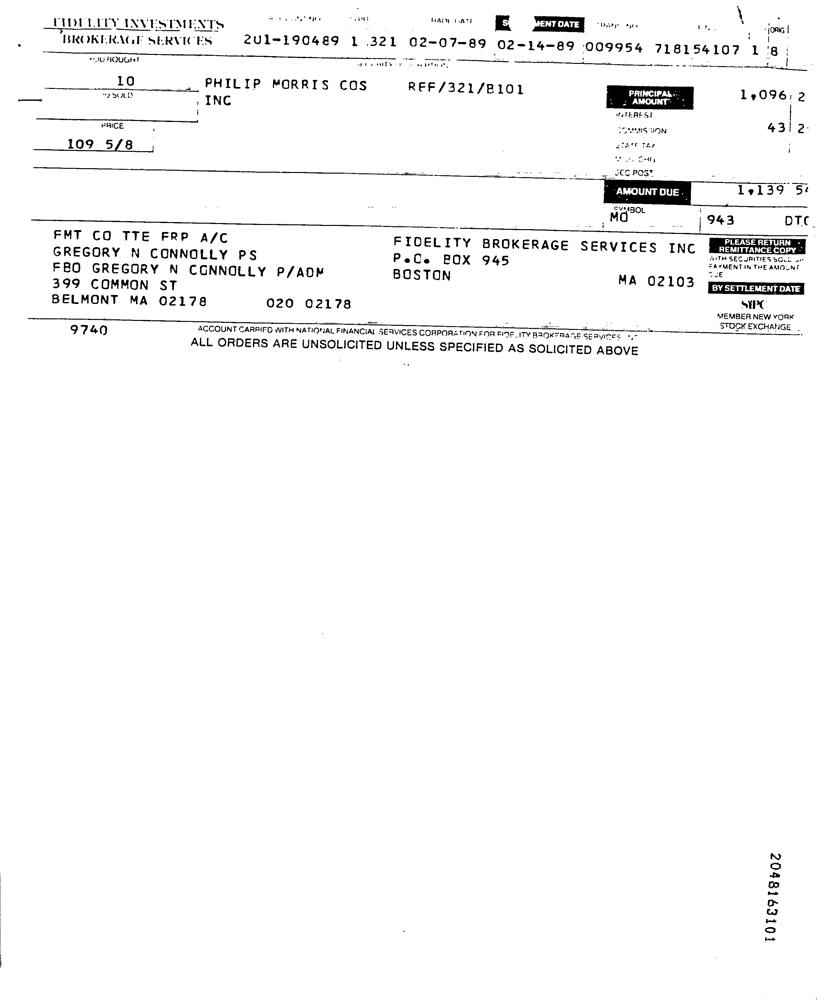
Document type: Invoice